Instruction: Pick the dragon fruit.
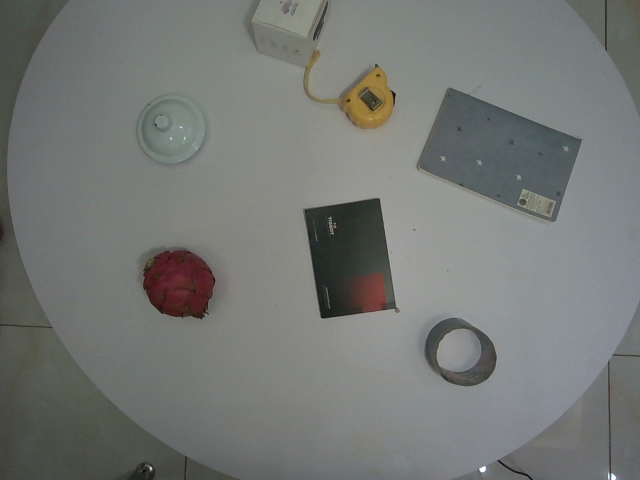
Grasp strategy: vertical